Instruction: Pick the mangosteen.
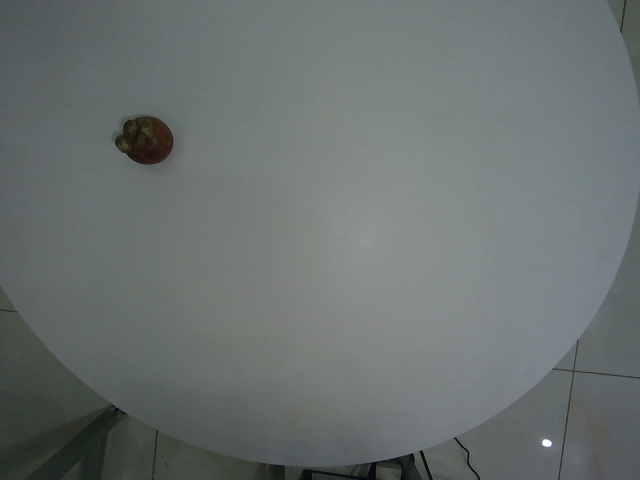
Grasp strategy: vertical